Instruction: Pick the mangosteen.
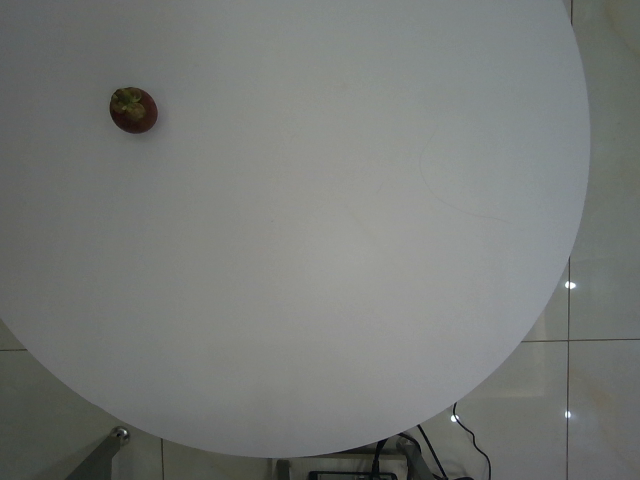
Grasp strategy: vertical